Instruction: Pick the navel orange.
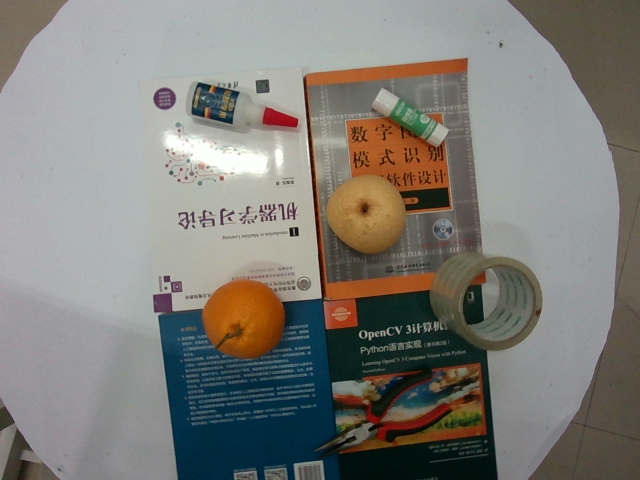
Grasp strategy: vertical